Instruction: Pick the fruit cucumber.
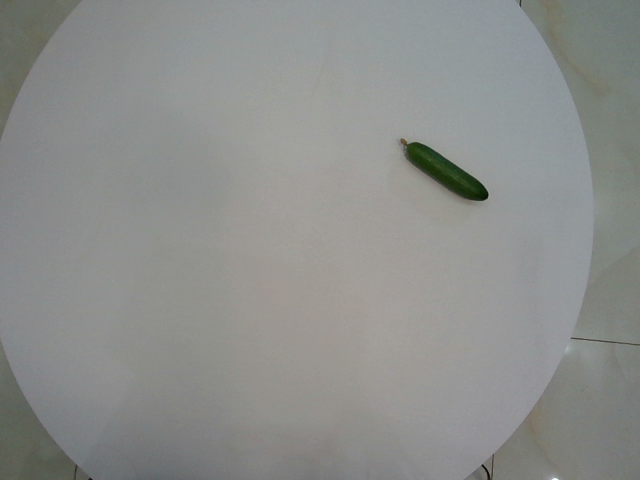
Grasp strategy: vertical